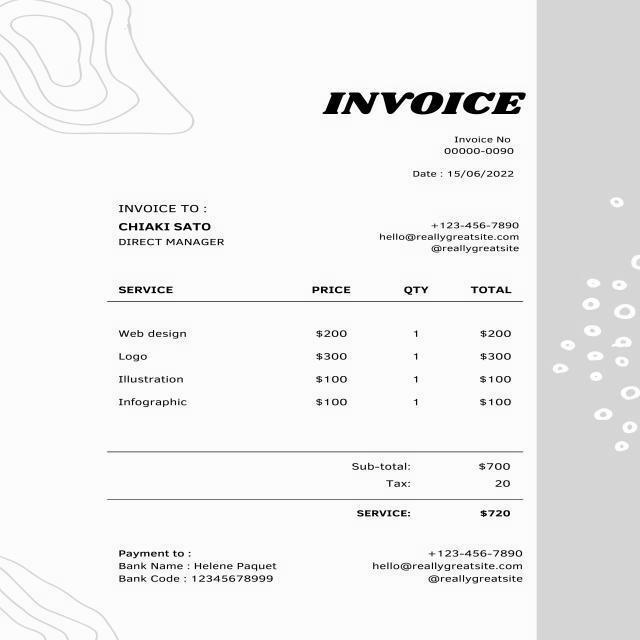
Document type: Invoice